Question: What is the name of the tenant mentioned in the document?
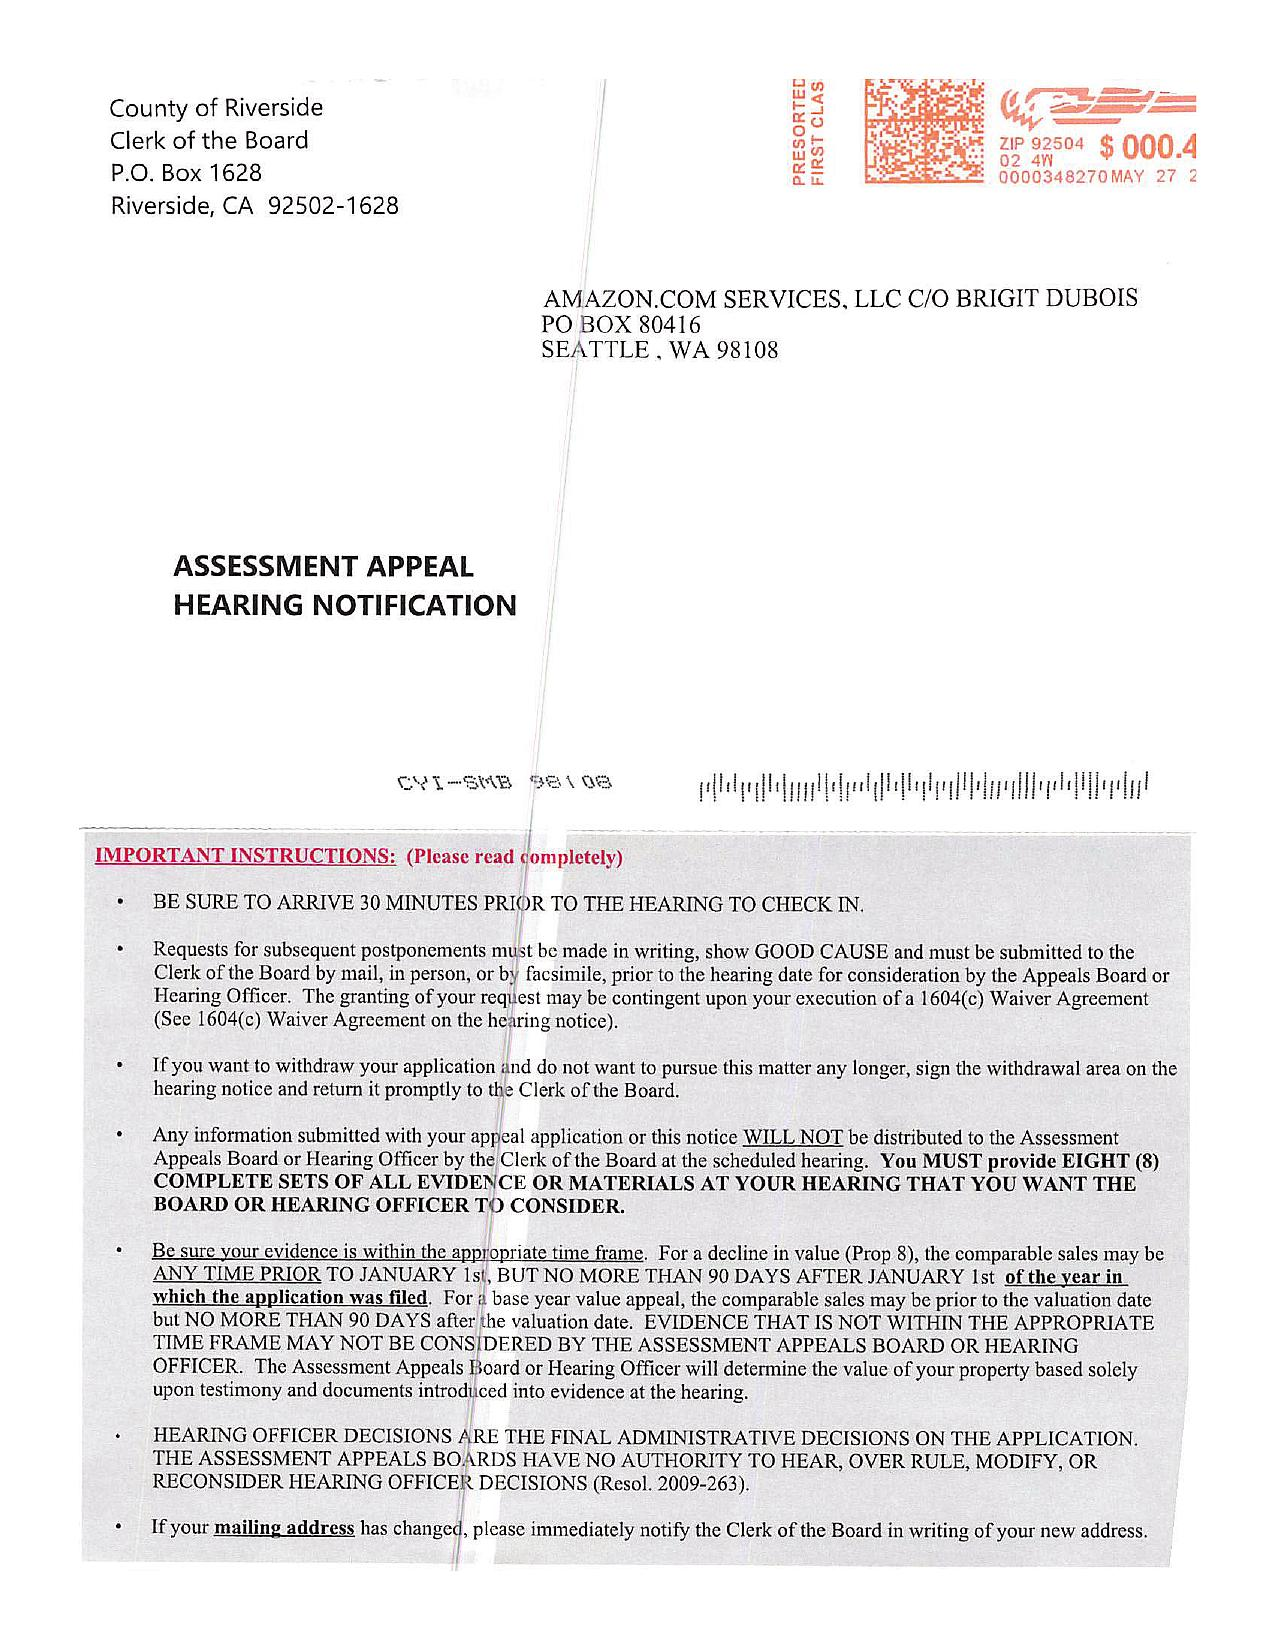
Answer: "AMAZON.COM SERVICES, LLC C/O BRIGIT DUBOIS"